Question: How does the patient history play a role?
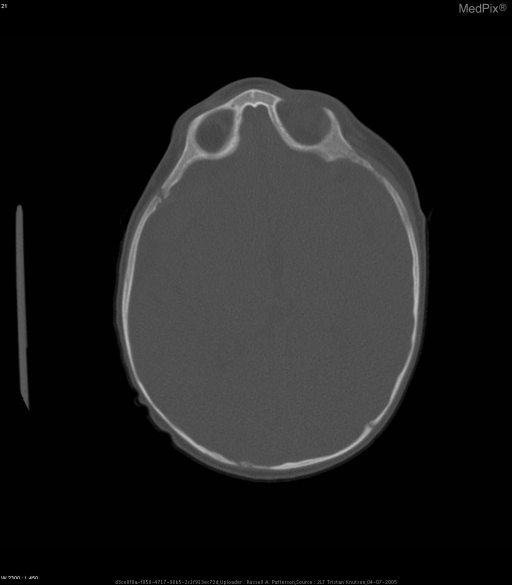
Answer: The patient's history of 3.5 month-old baby girl with an abnormally shaped, large head, and prominent scalp veins. is key in understanding the case.